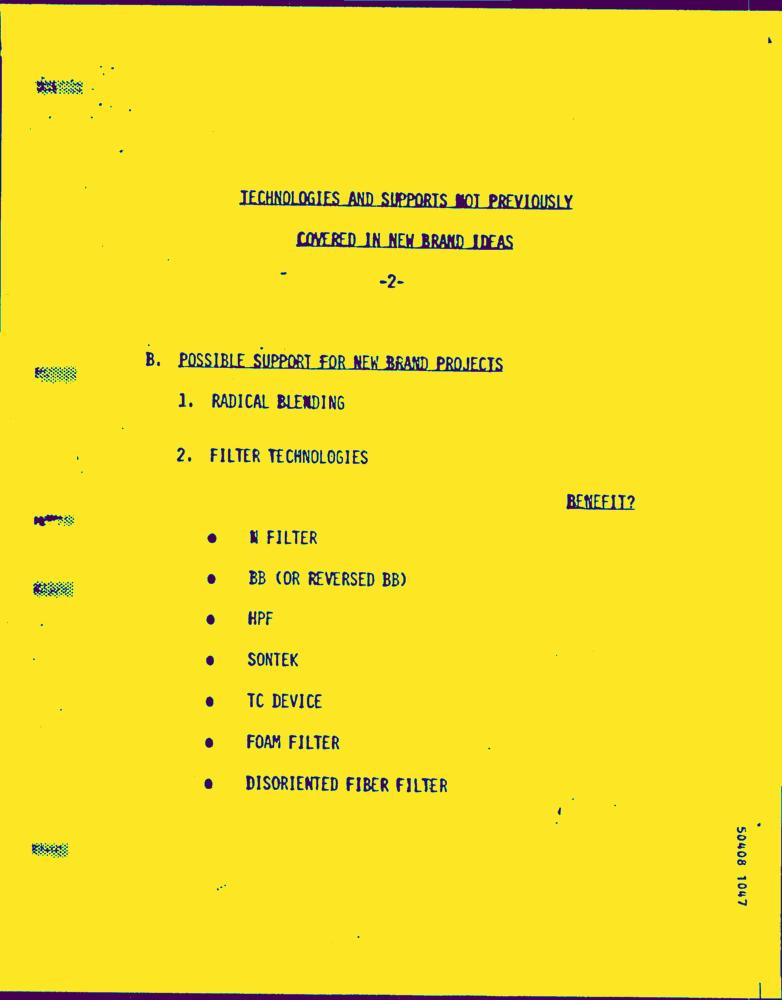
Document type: Hand-Written